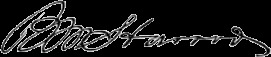
Signature of: benjamin morgan harrod